Please extract the written amount, numerical amount, recipient's name, date on the cheque, and the bank's name from the image.
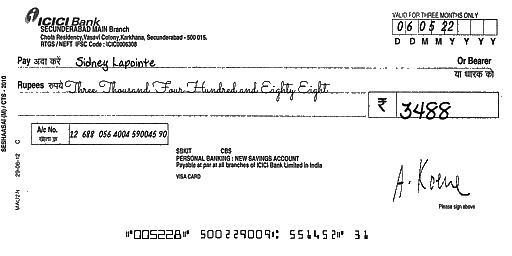
amt_in_words: Three Thousand Four Hundred and Eighty Eight
amt_in_figures: 3488
payee_name: Sidney Lapointe
bank_name: ICICI Bank
cheque_date: 06/05/22